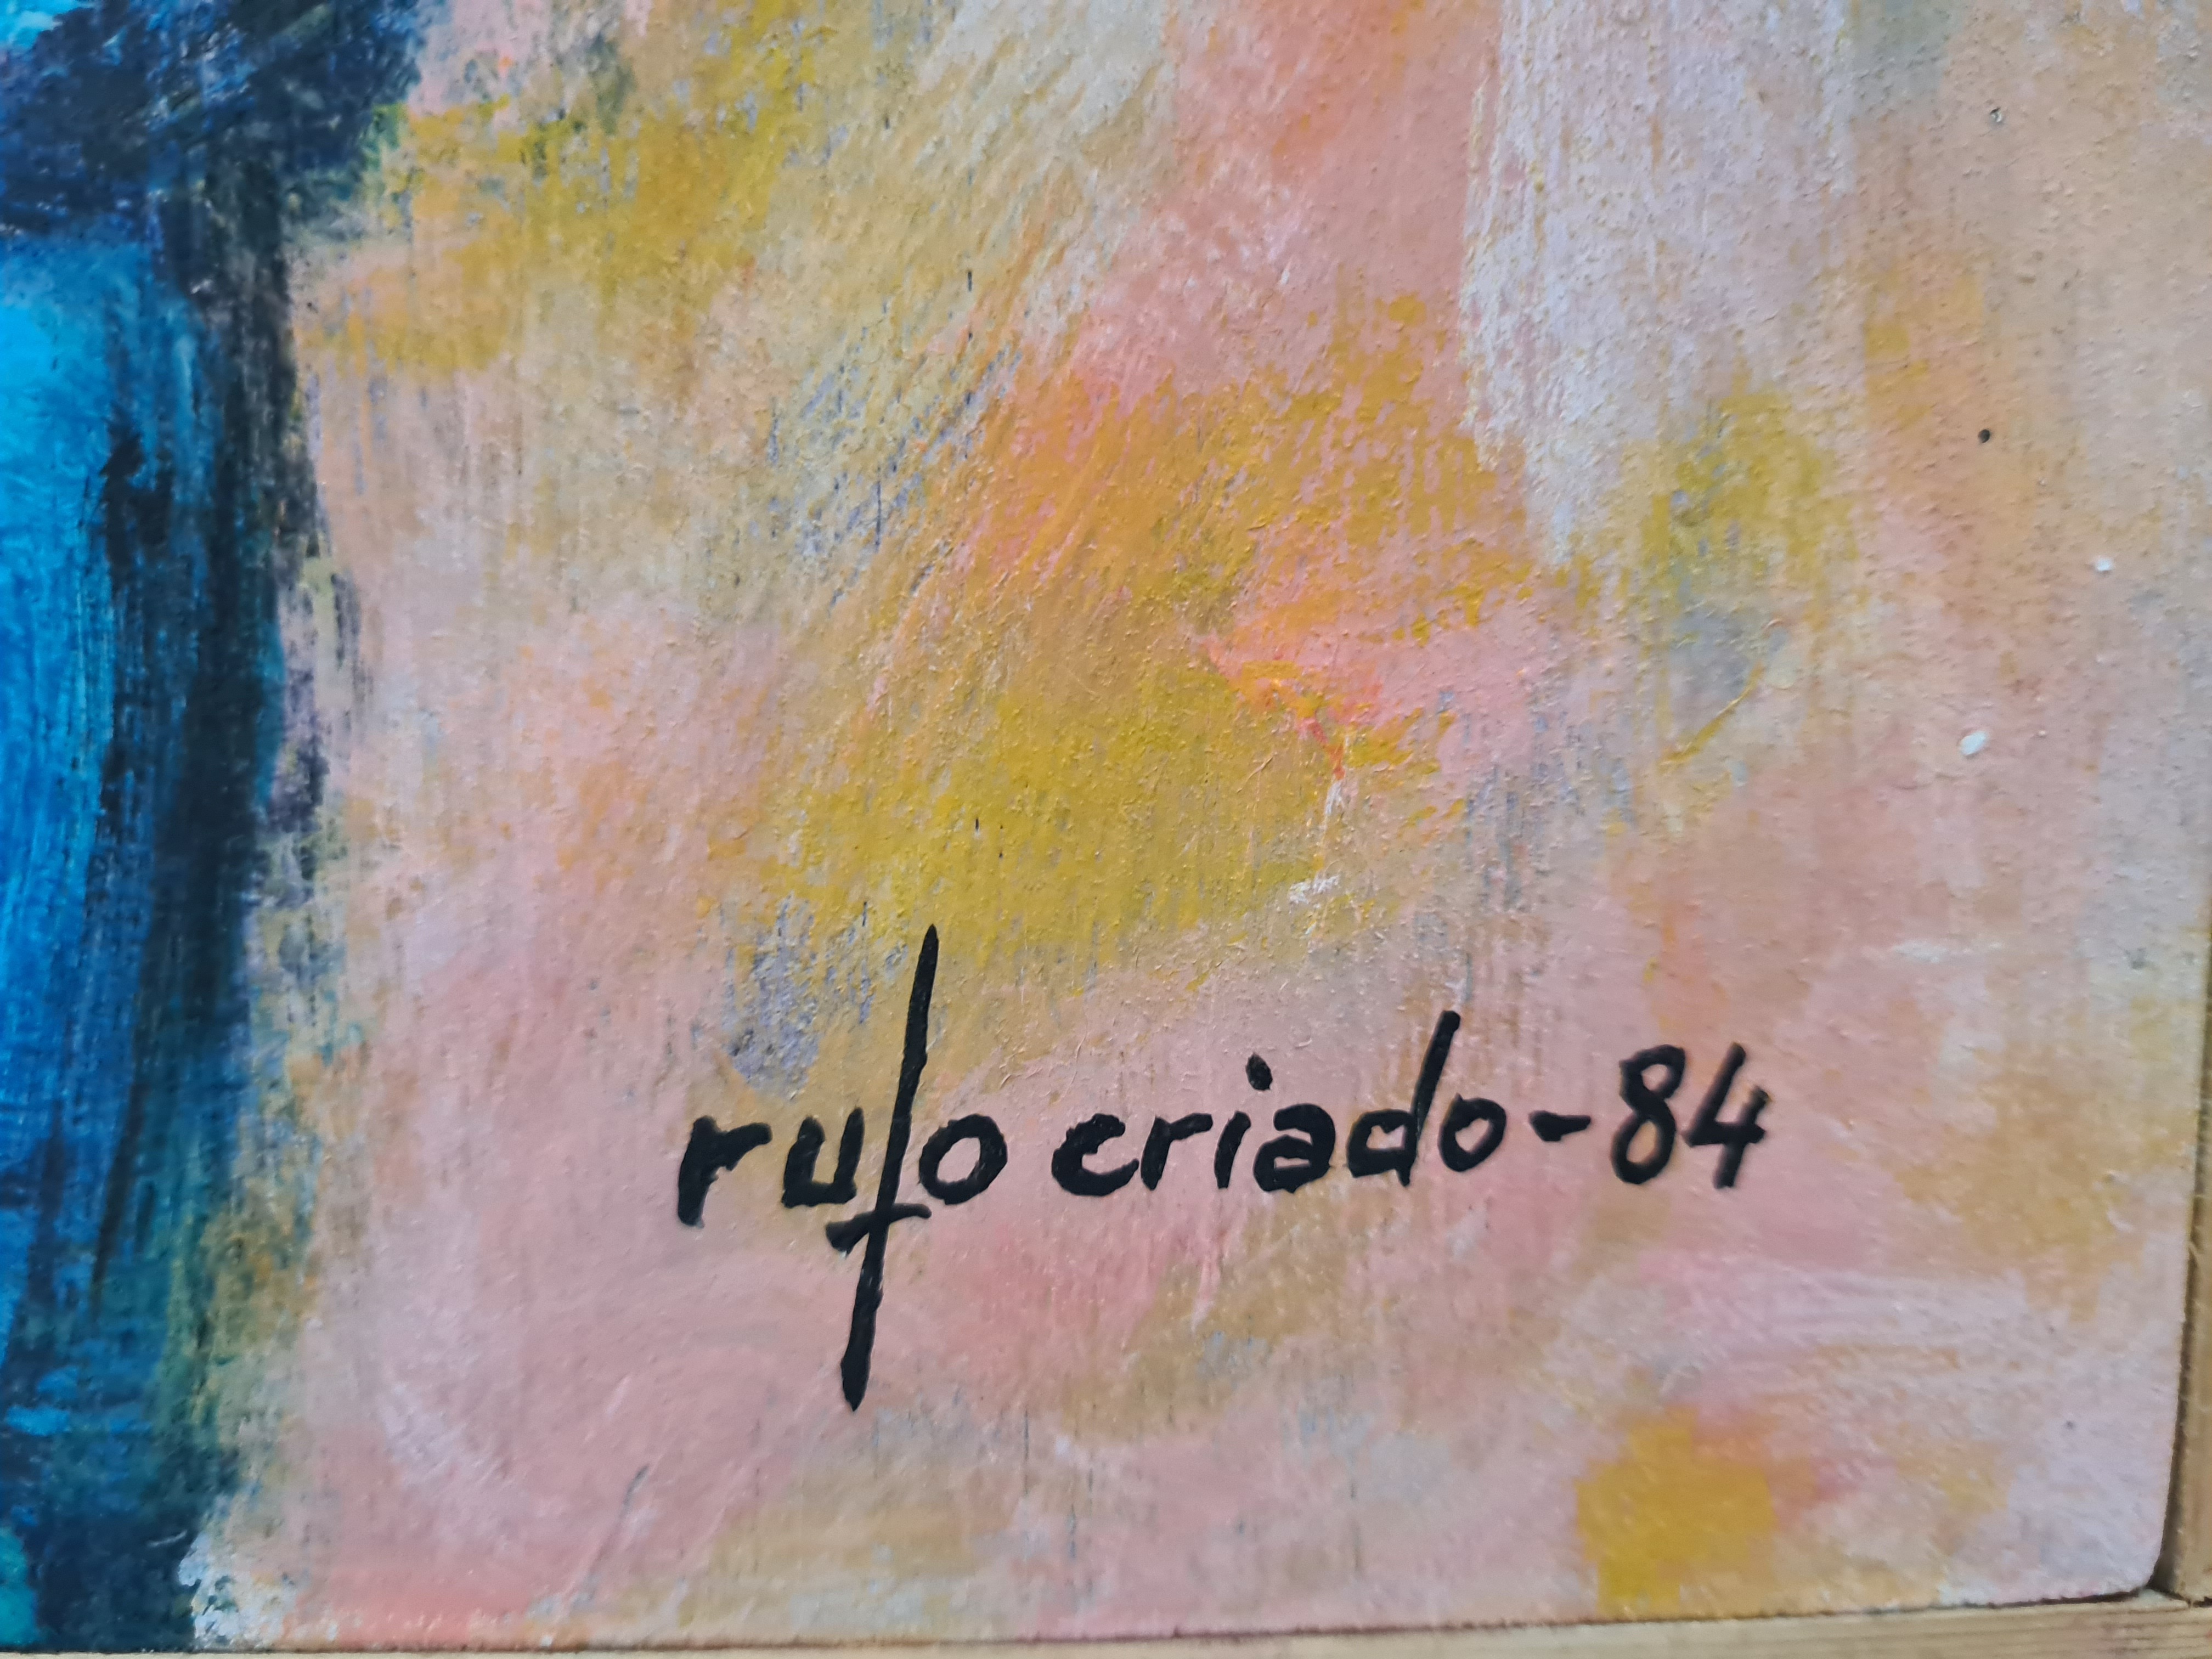
Signature of: rufo criado